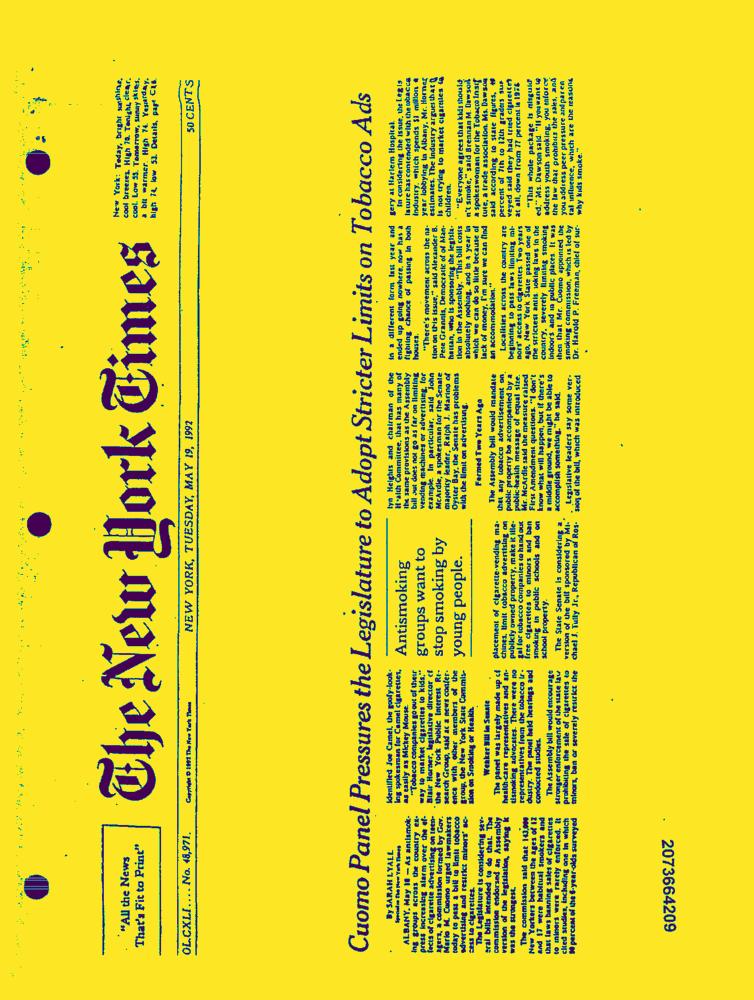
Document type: News-Article